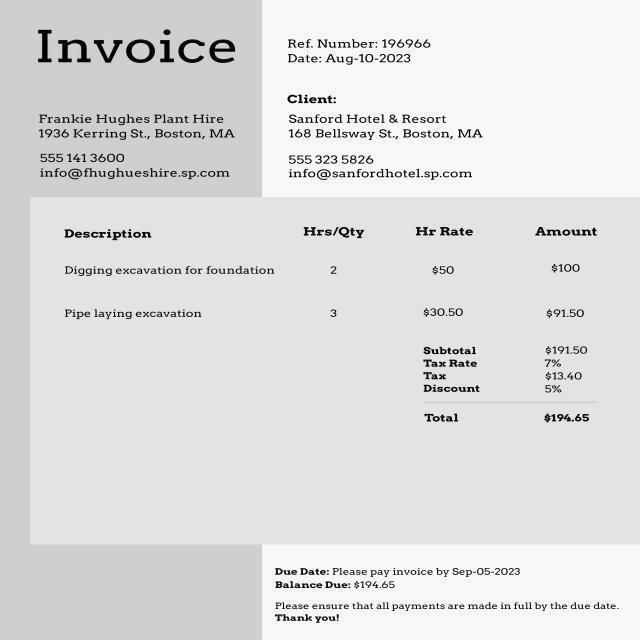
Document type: Invoice